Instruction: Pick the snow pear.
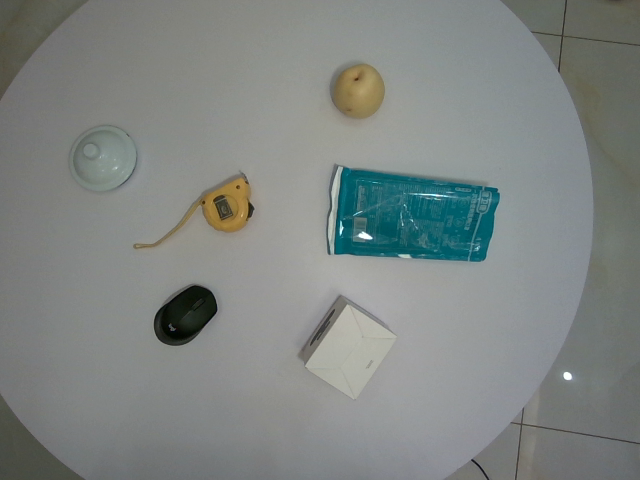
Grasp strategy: vertical